Question: What jurisdiction, city, or county is the document associated with?
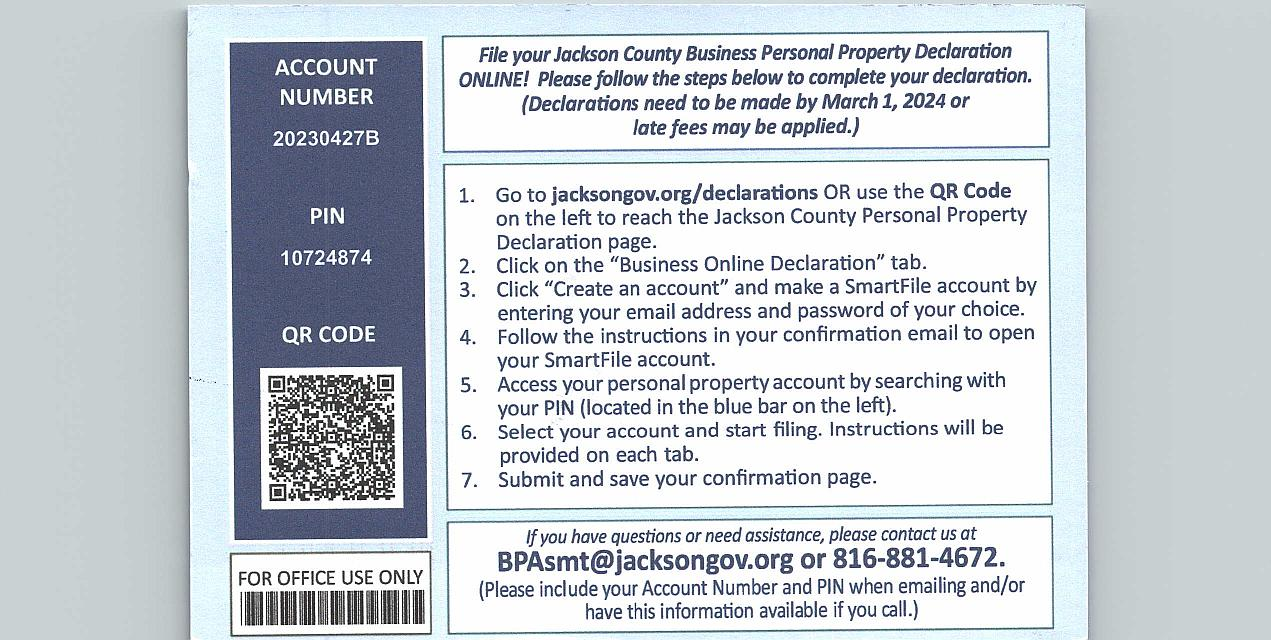
Answer: "Jackson County"